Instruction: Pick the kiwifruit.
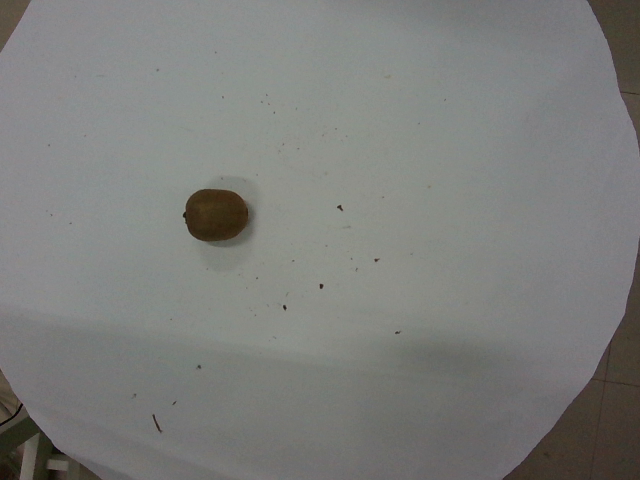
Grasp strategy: vertical